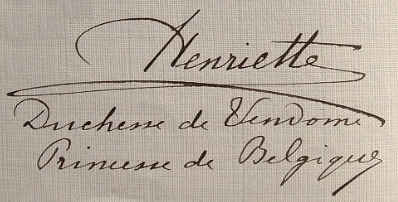
Signature of: princess henriette of belgium